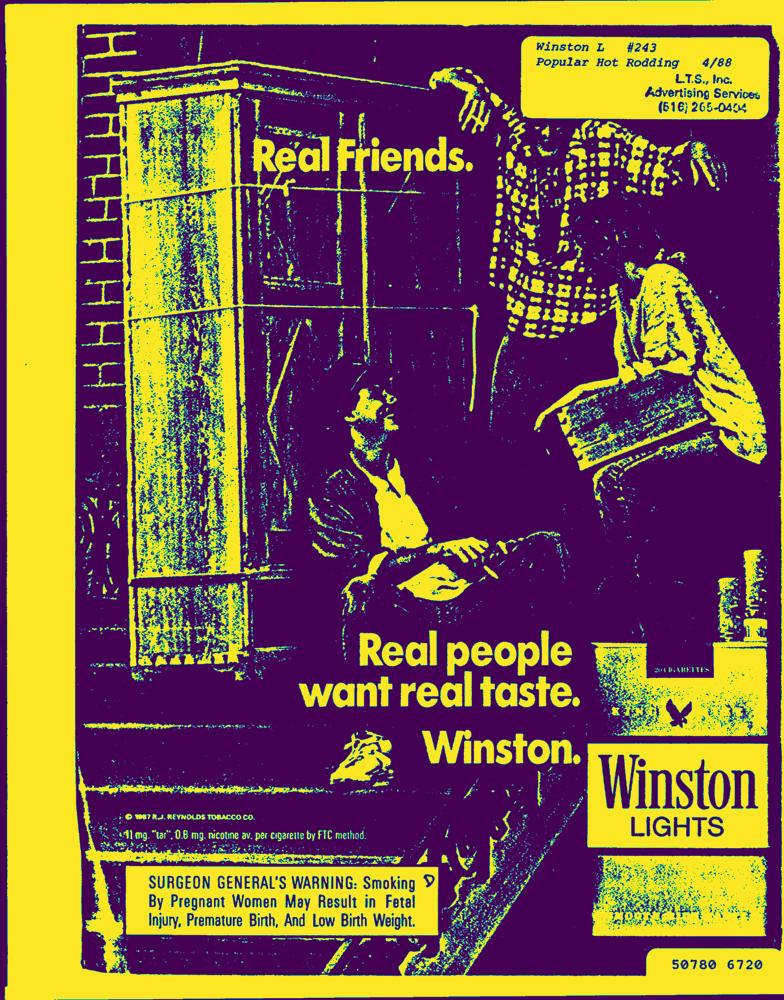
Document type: AD